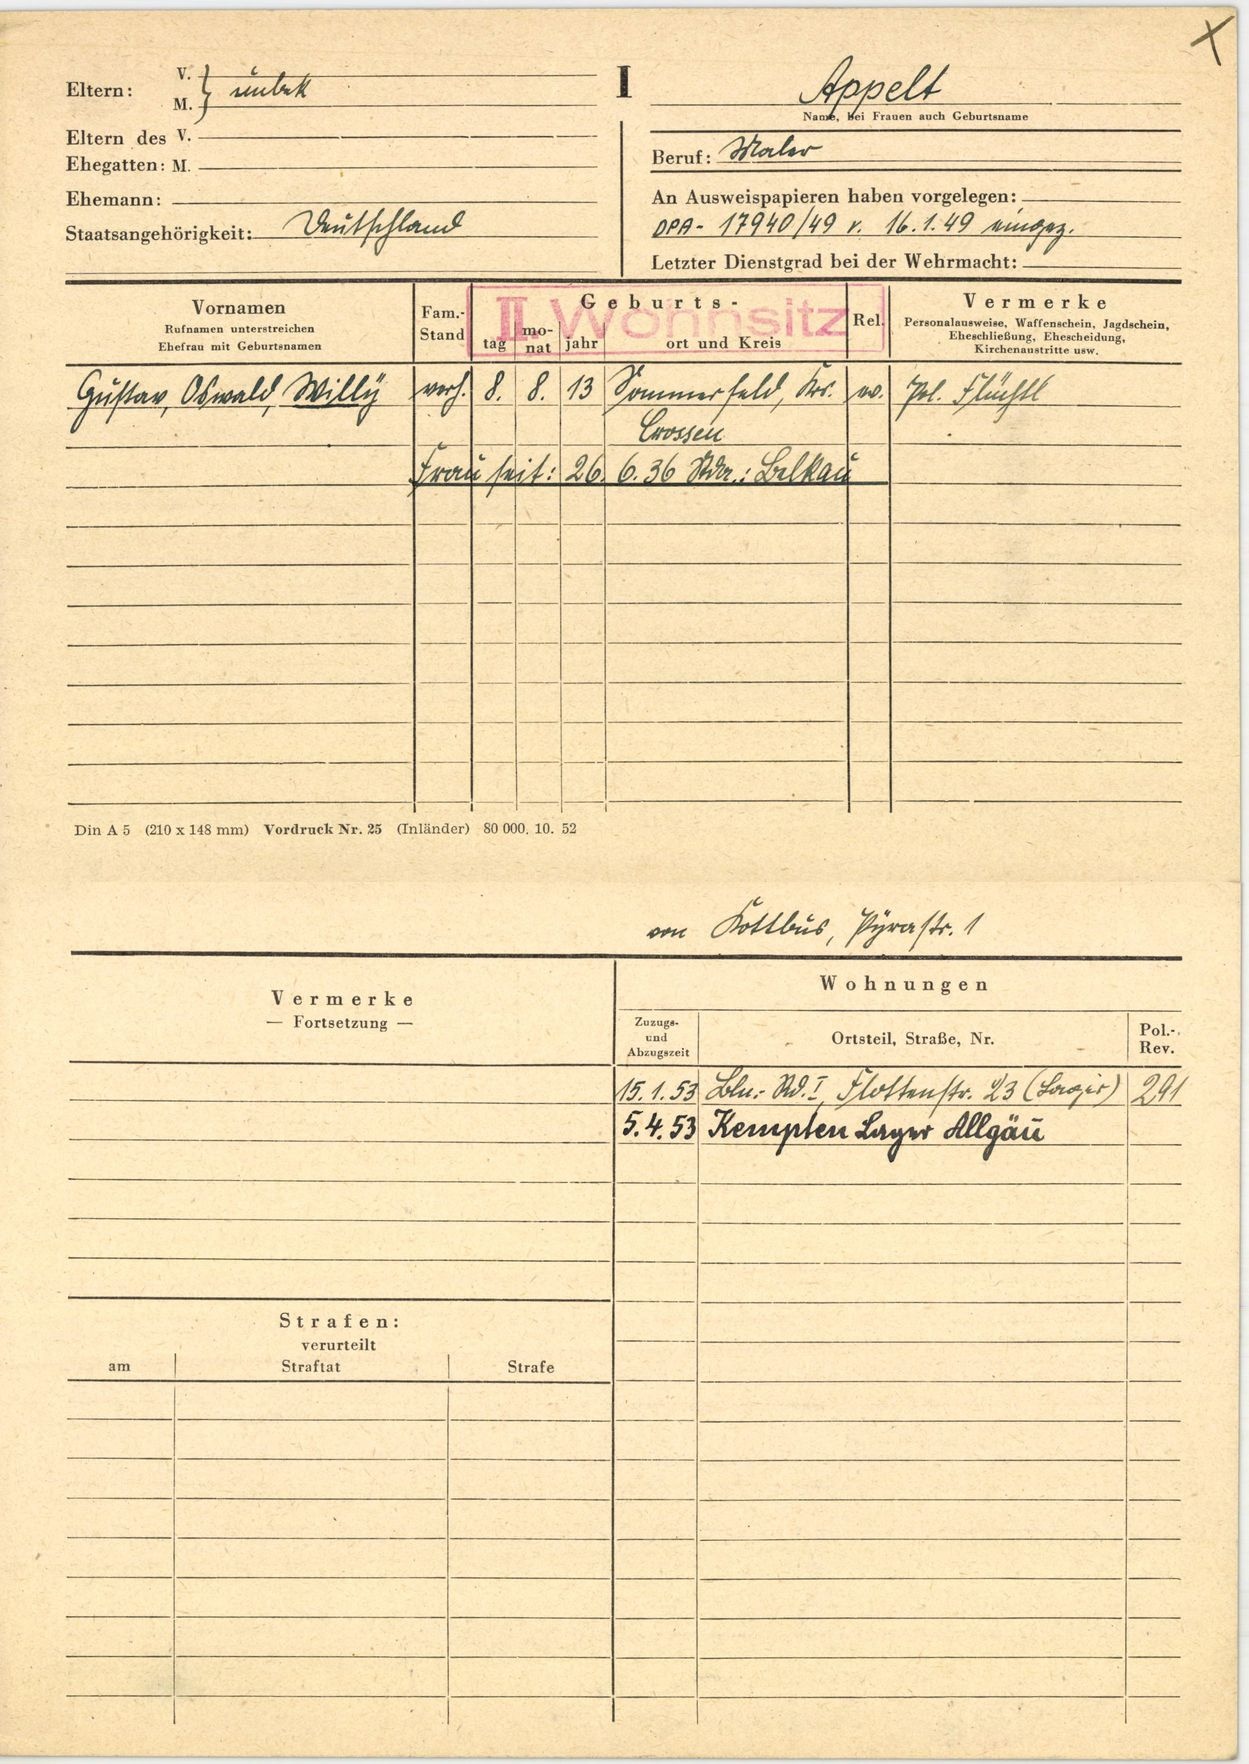
Appelt